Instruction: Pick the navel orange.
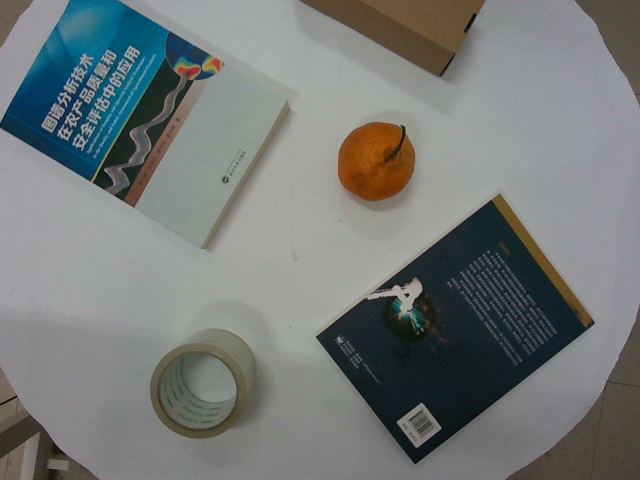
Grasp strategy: vertical